Question: What is the potential diagnosis?
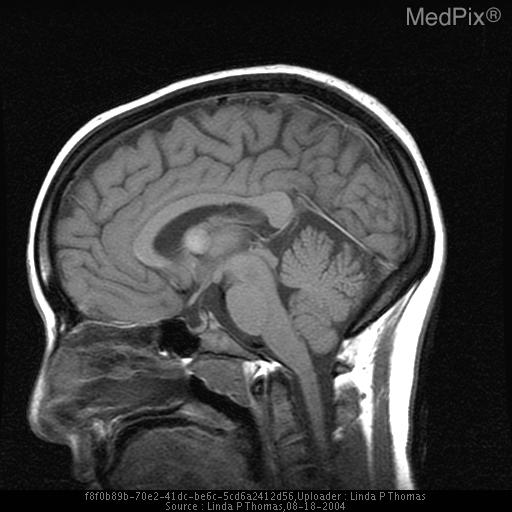
Answer: The possible diagnosis includes Colloid cyst.
Although other lesions can occur in this region such as ependymoma, subependymoma, giant cell astrocytoma and central neurocytoma,the imaging findings are characteristic for a colloid cyst..